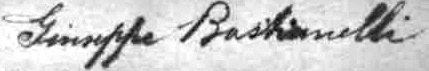
Signature of: giuseppe bastianelli